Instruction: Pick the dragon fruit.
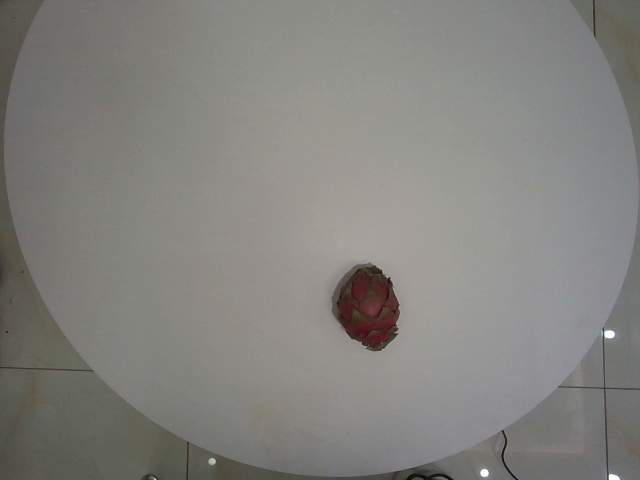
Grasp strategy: vertical